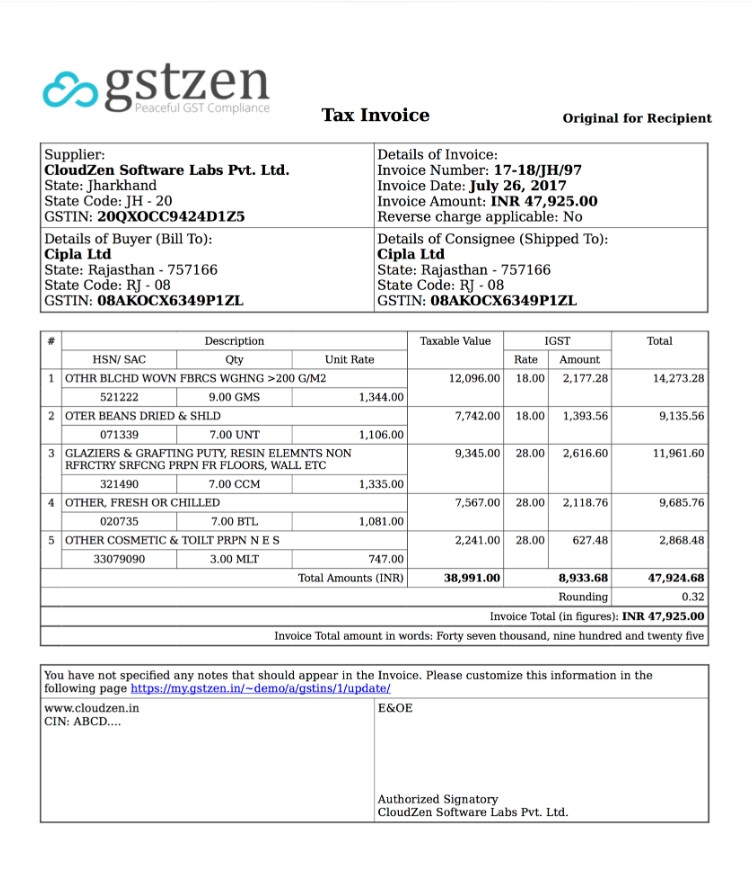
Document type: Invoice